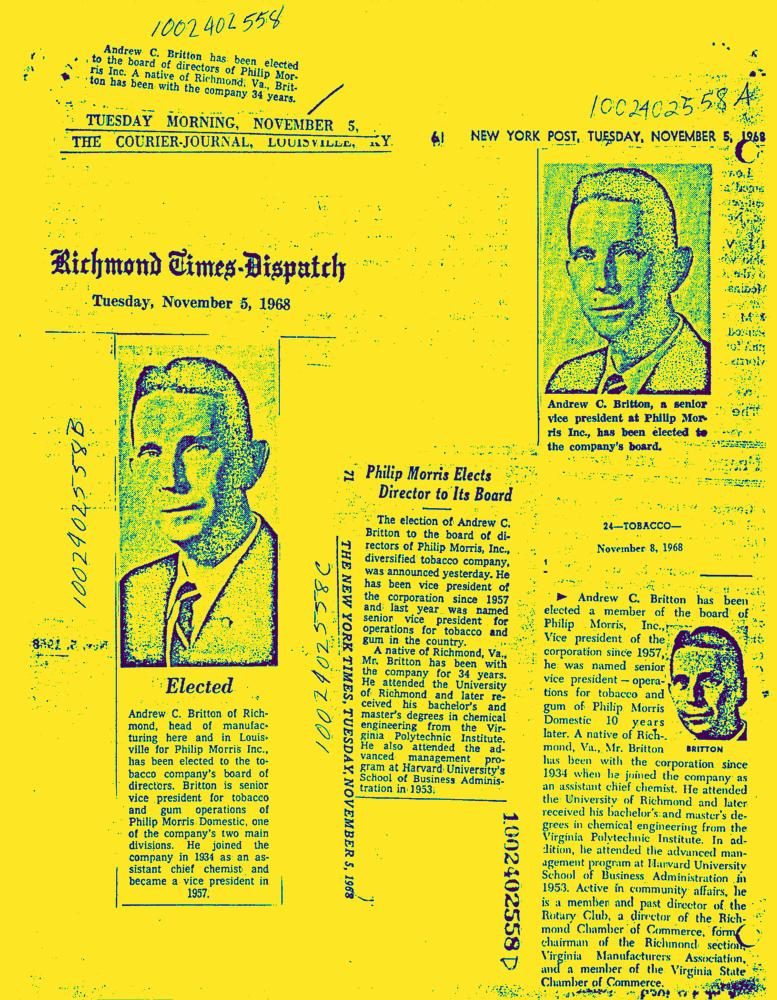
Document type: News-Article